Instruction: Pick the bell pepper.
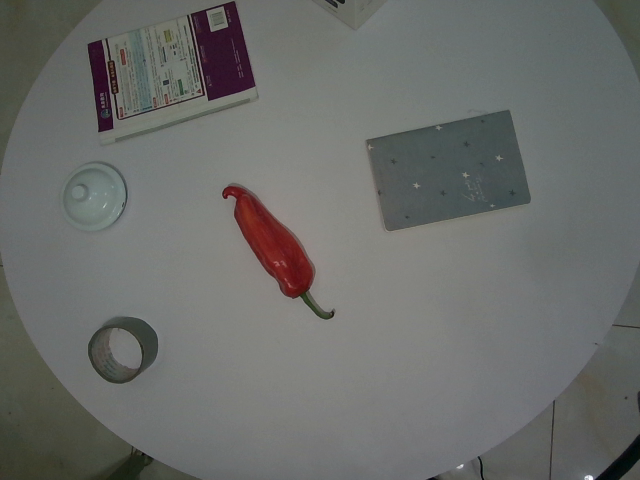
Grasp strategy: vertical